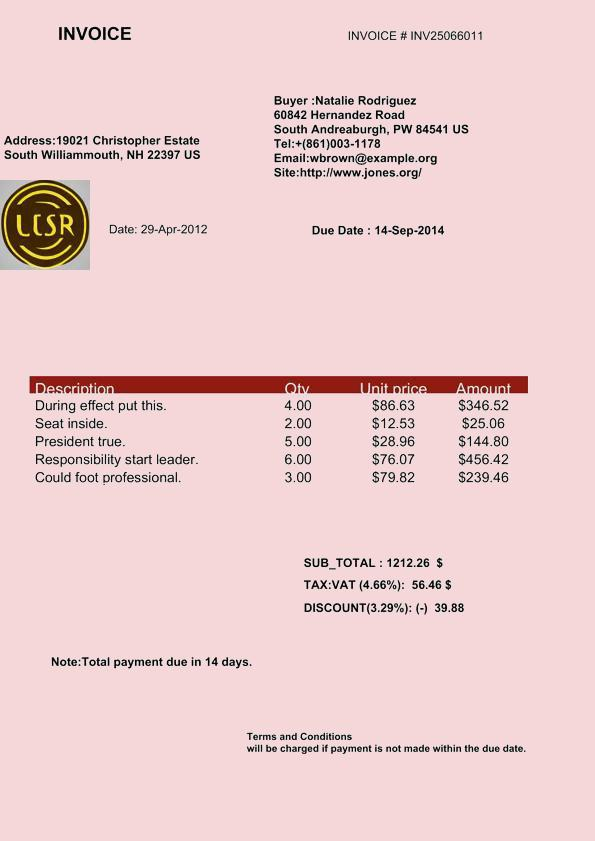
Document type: Invoice